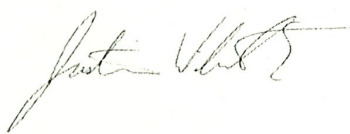
Signature of: justin wilmeth